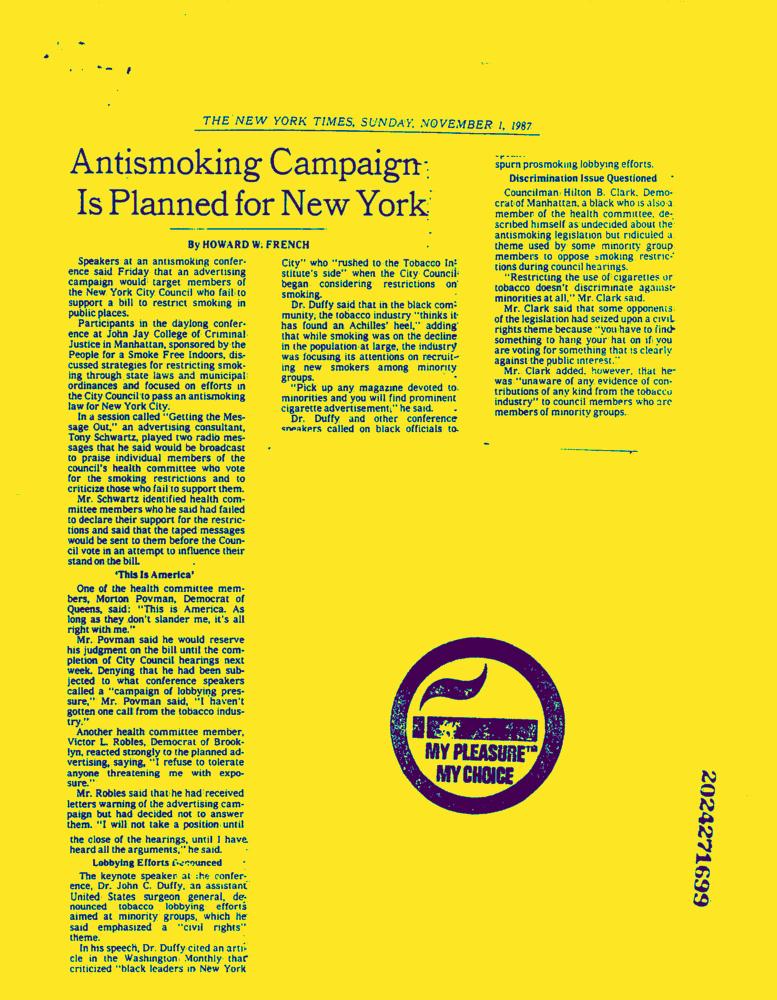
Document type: News-Article